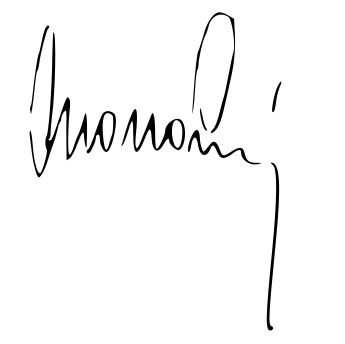
Signature of: antonín novotný